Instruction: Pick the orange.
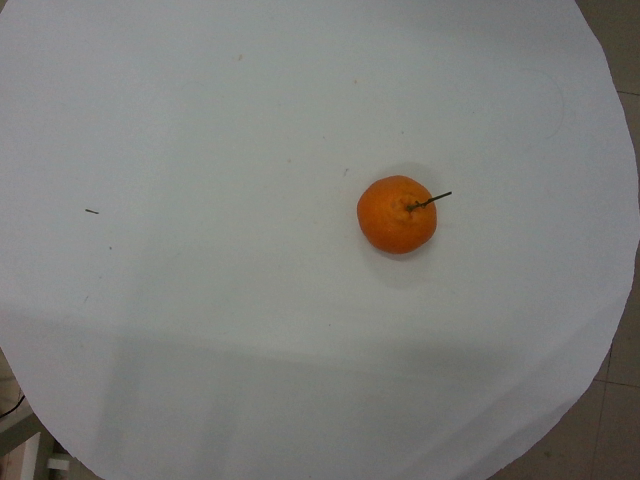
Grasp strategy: vertical